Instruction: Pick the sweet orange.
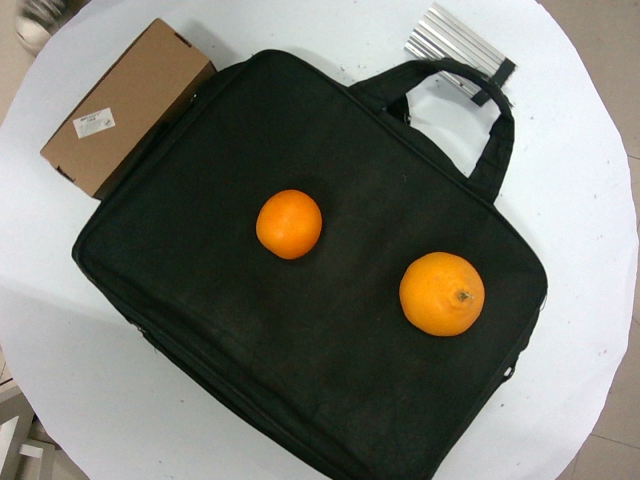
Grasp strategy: vertical